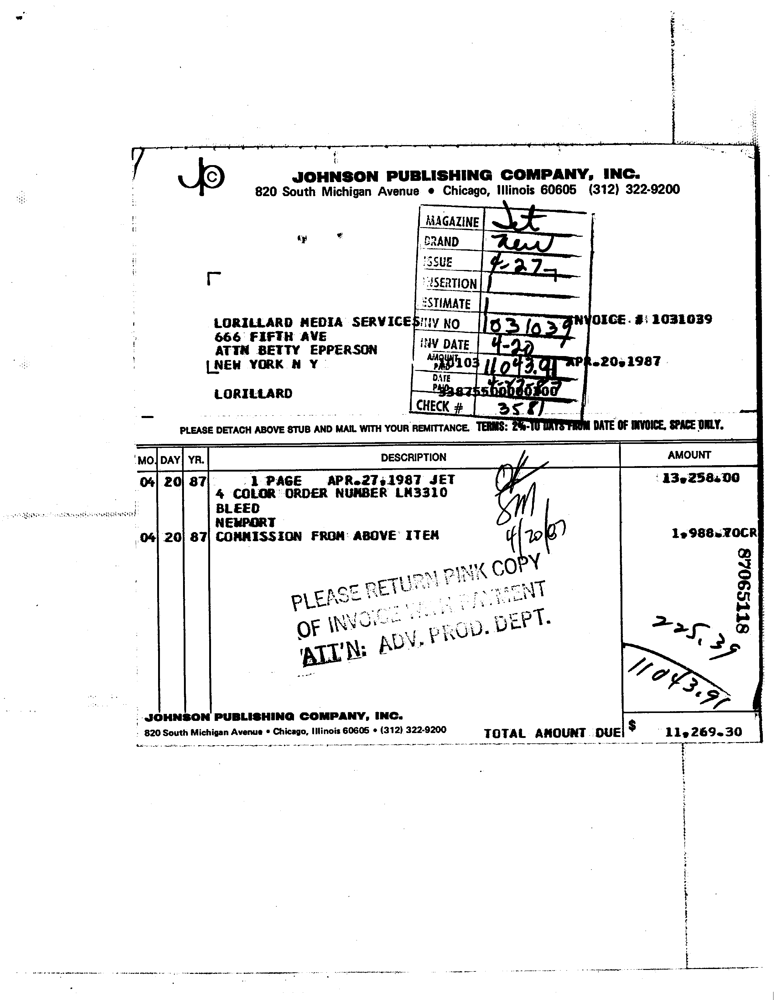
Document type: Invoice